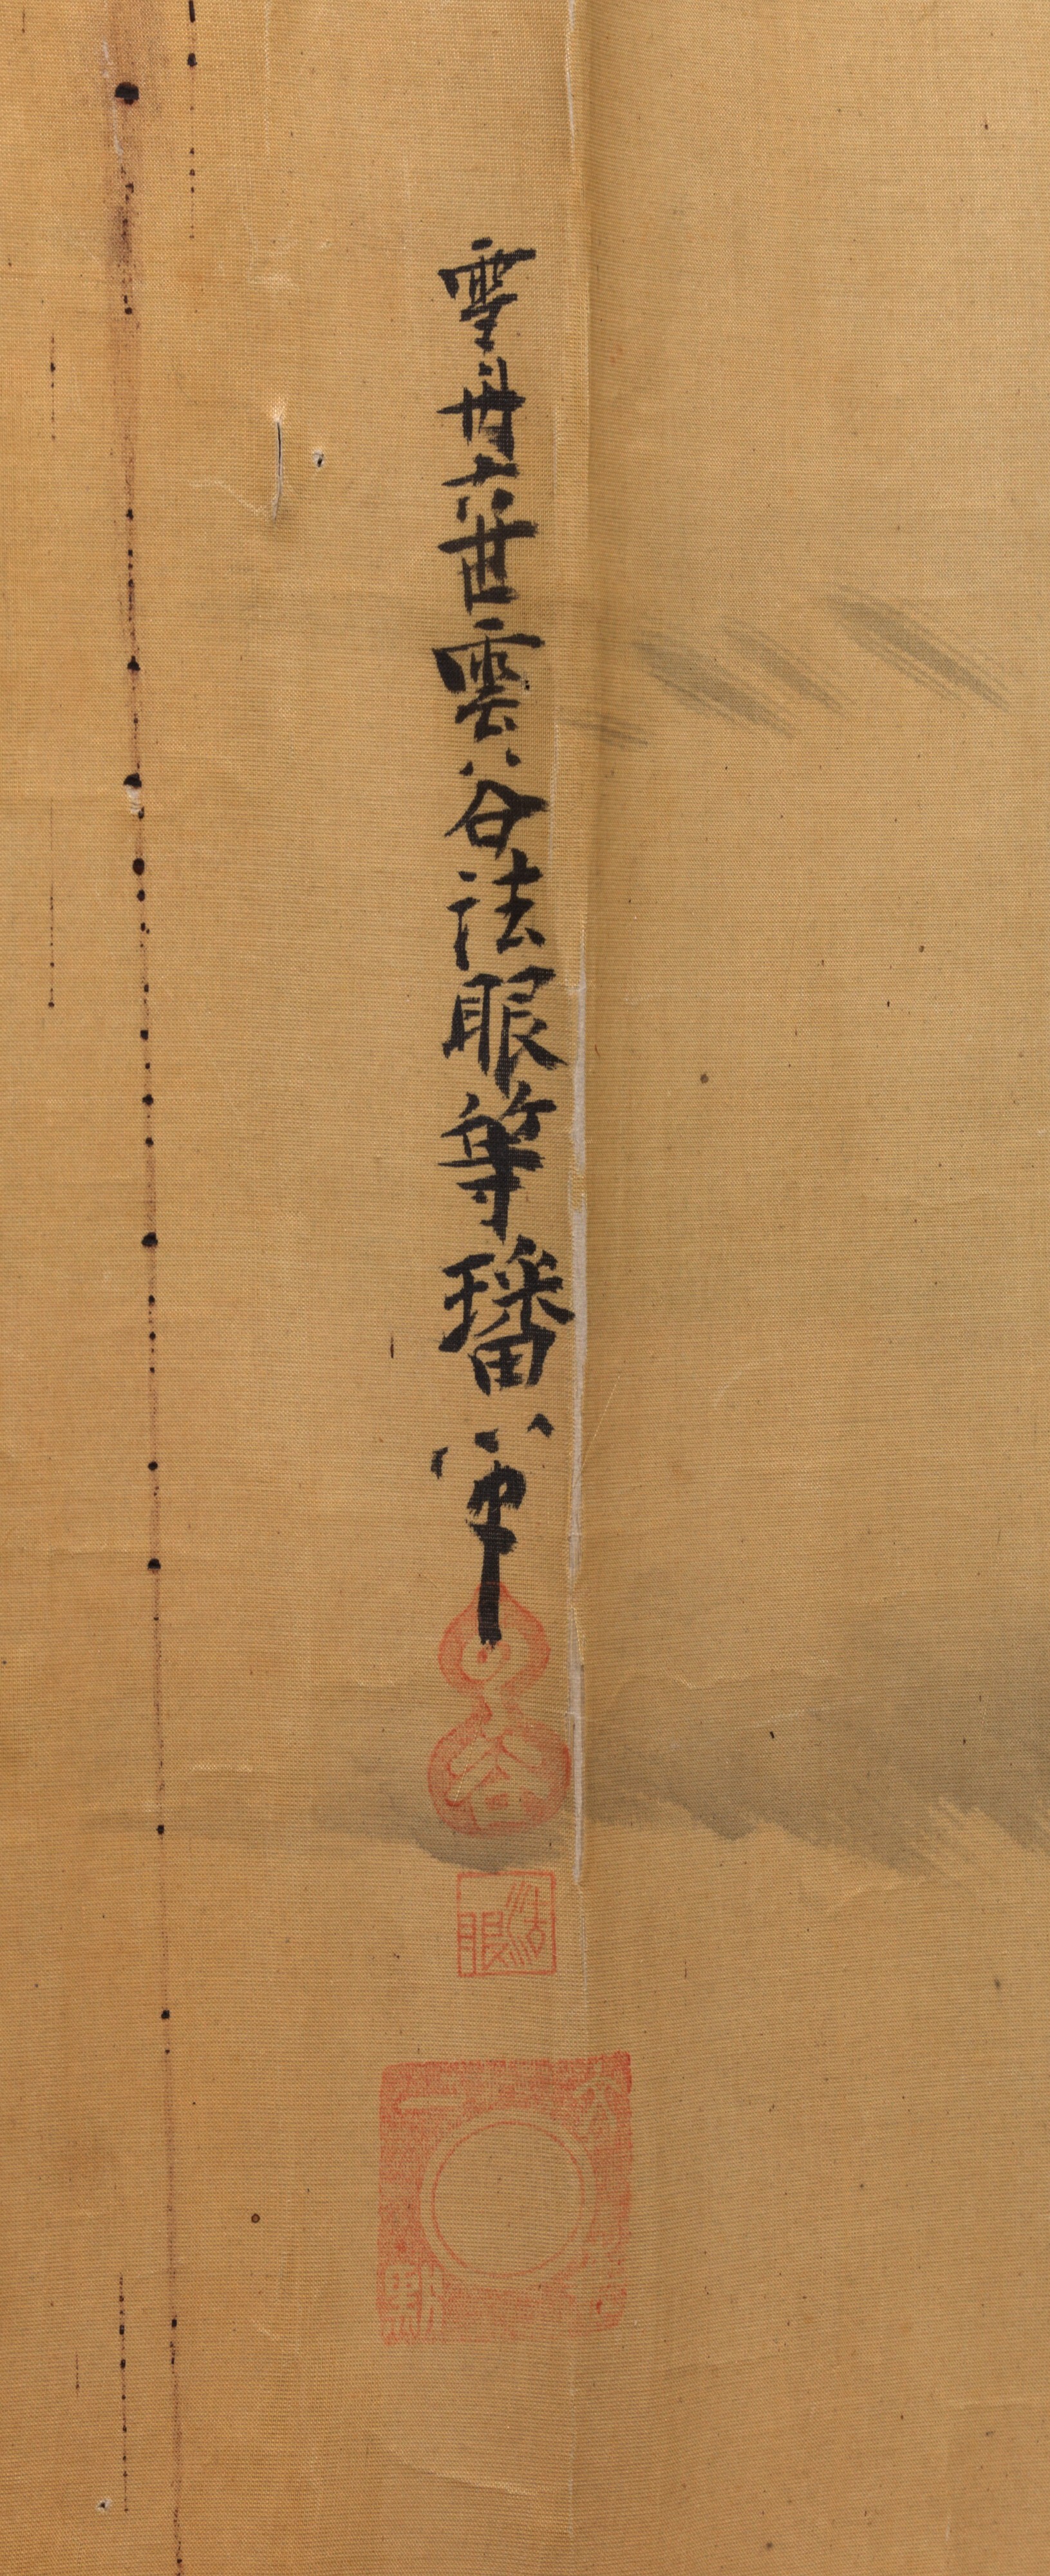
Signature of: unkoku tōban